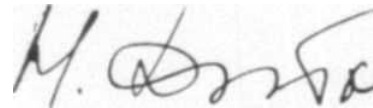
Signature of: nikolai dzyuban